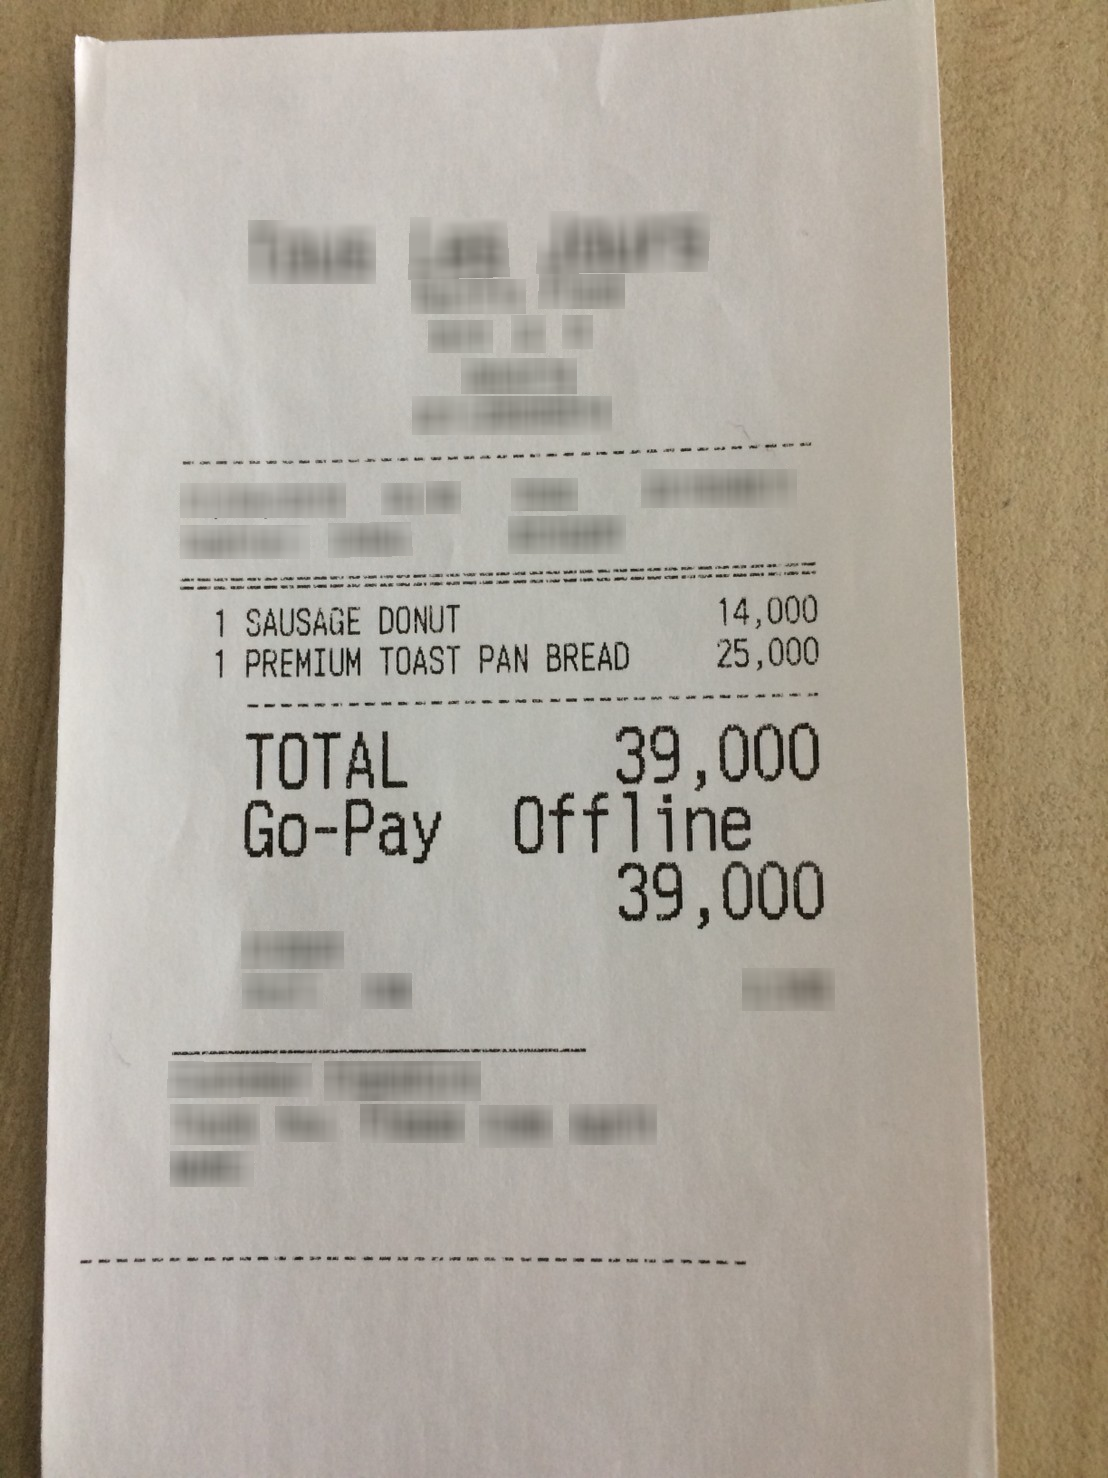
Number of items: 2
Total: 39,000
OCR text regions:
text: SAUSAGE
text: DONUT
text: 1
text: 14,000
text: PREMIUM
text: TOAST
text: PAN
text: BREAD
text: 1
text: 25,000
text: TOTAL
text: 39,000
text: Go-Pay
text: Offline
text: 39,000